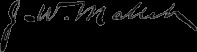
Signature of: john mallet